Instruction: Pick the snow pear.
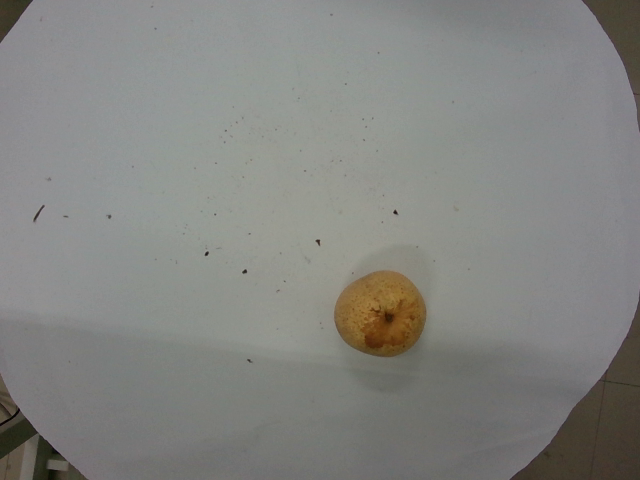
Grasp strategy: vertical